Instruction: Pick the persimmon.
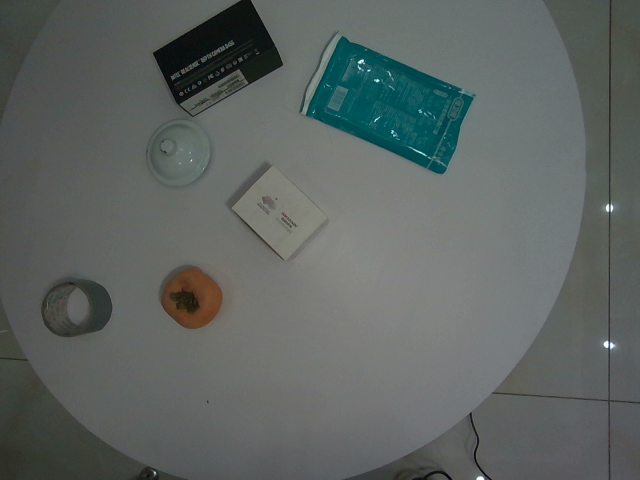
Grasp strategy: vertical